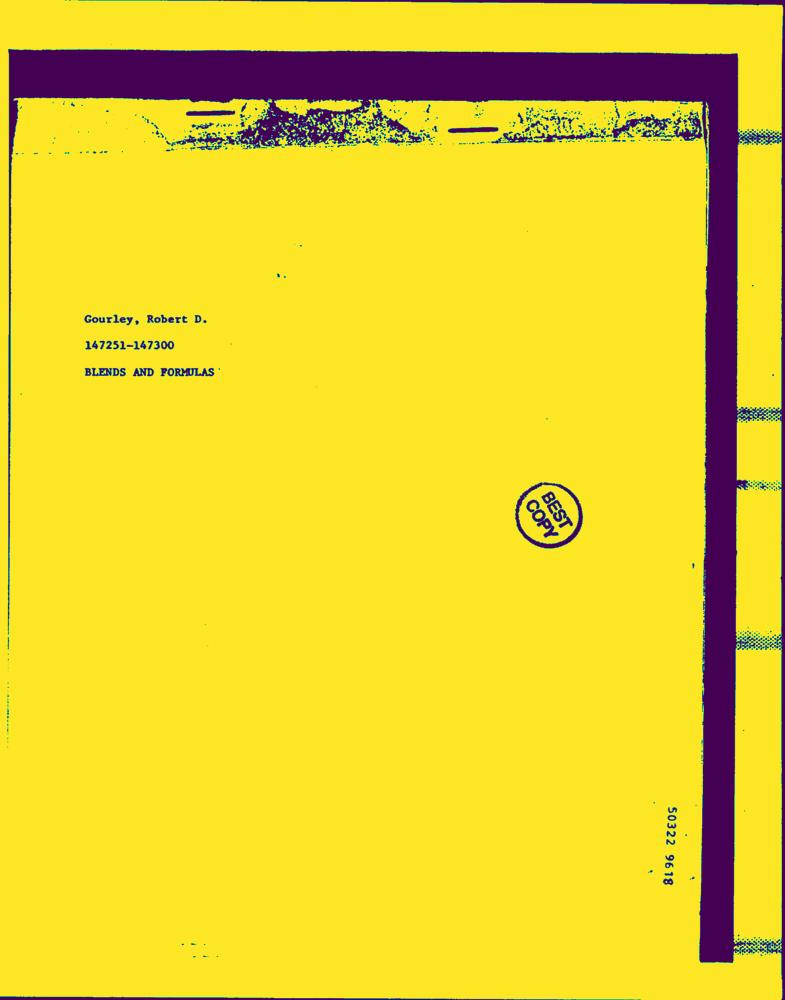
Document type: Hand-Written